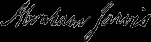
Signature of: abraham jarvis